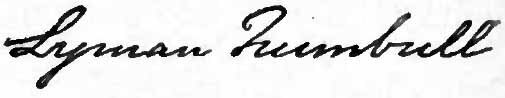
Signature of: lyman trumbull